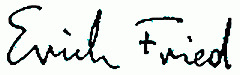
Signature of: erich fried